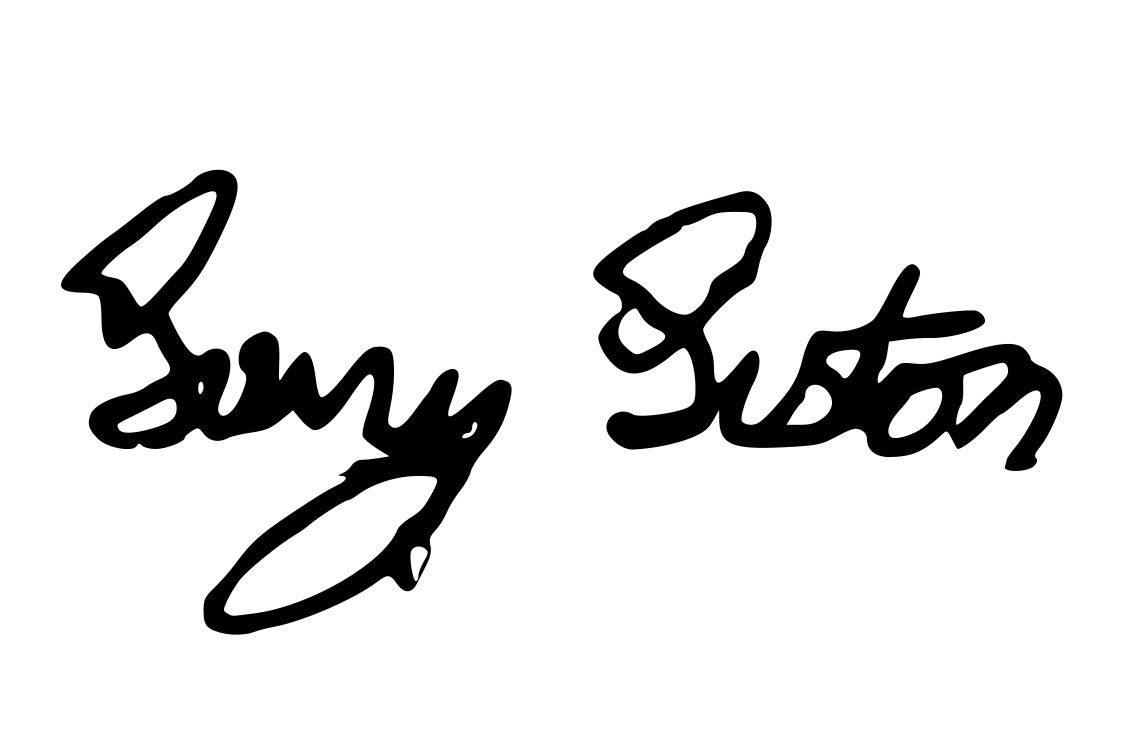
Signature of: larry liston